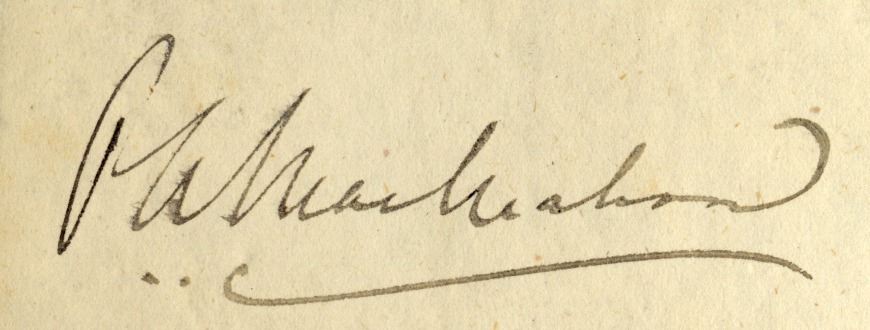
Signature of: percy alexander macmahon